Question: What are the imaging findings?
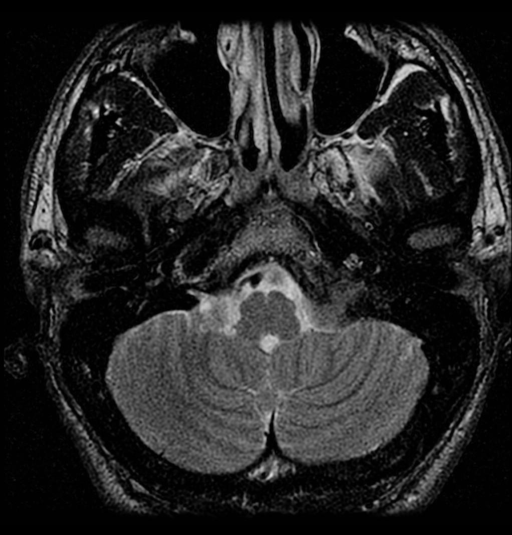
Answer: The imaging shows Multiple MR images demonstrate a dumb-bell-shaped mass at the level of the left jugular foramen, fairly isointense to brain on both T1 and T2 weighted images, which demonstrate homogeneous enhancement on T1-weighted images obtained after the IV administration of gadolinium-DTPA contrast material.  It has mass effect on the underlying medulla.  It also has thickened, enhancing, "dural tail."

Non-contrast CT images demonstrate fairly diffuse calcification throughout the mass. Multiple MR images demonstrate a dumb-bell-shaped mass at the level of the left jugular foramen, fairly isointense to brain on both T1 and T2 weighted images, which demonstrate homogeneous enhancement on T1-weighted images obtained after the IV administration of gadolinium-DTPA contrast material.  It has mass effect on the underlying medulla.  It also has thickened, enhancing, "dural tail.".